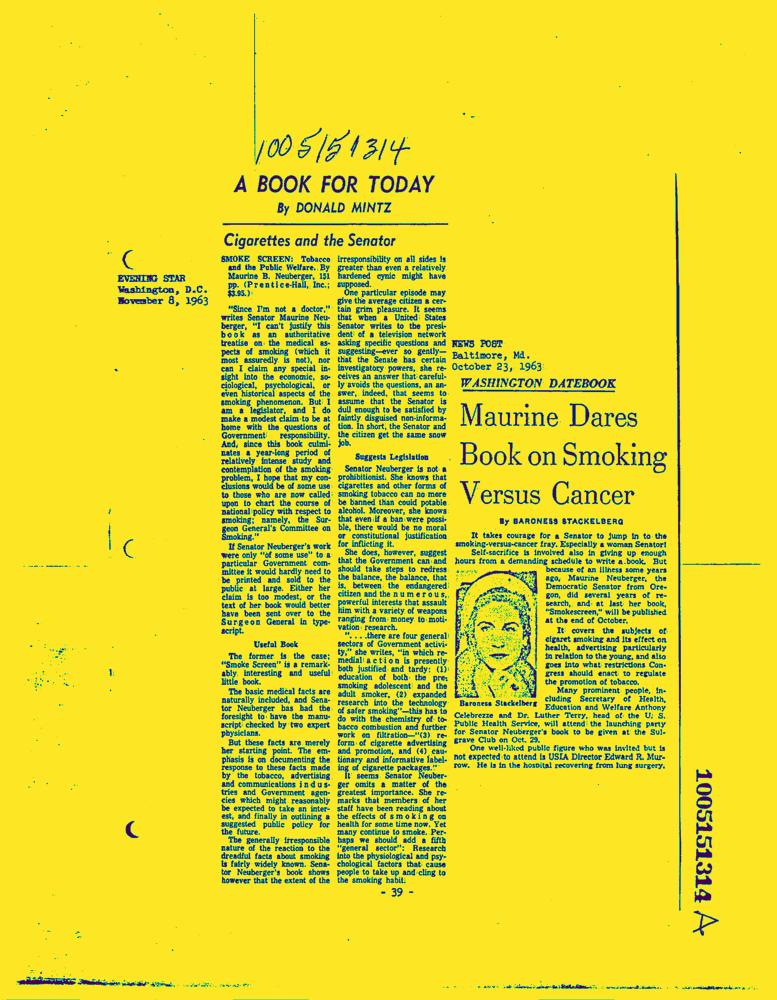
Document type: News-Article